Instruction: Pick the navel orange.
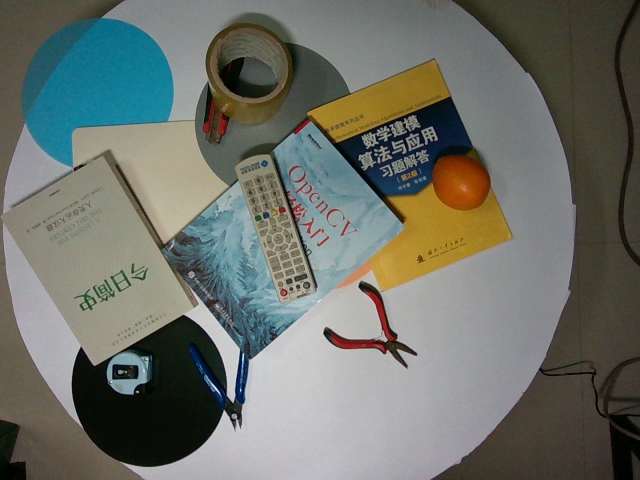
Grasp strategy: vertical